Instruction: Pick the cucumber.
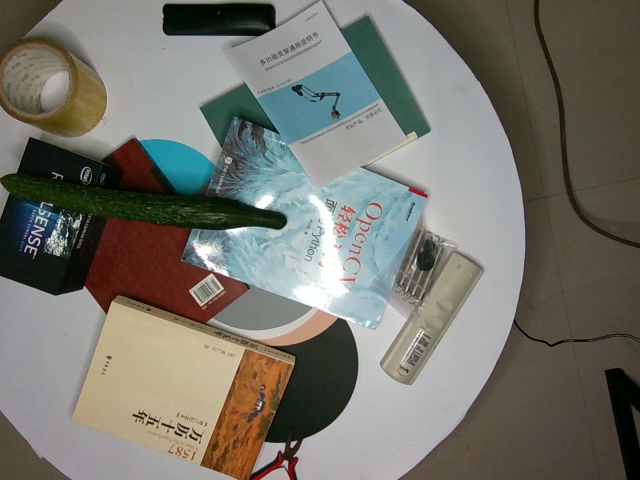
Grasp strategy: vertical